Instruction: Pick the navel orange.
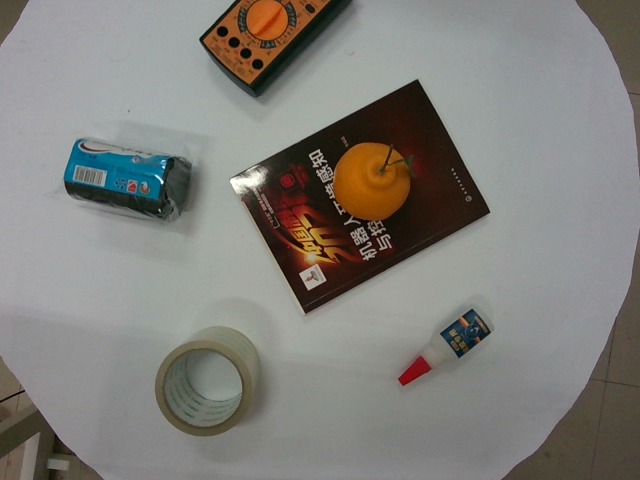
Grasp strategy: vertical